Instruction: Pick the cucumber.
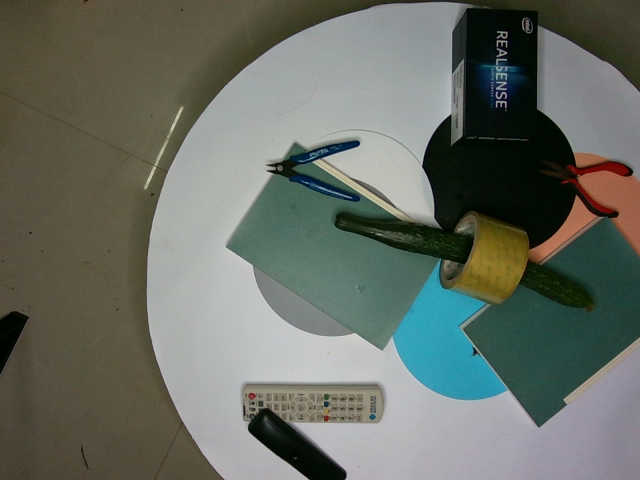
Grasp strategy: vertical